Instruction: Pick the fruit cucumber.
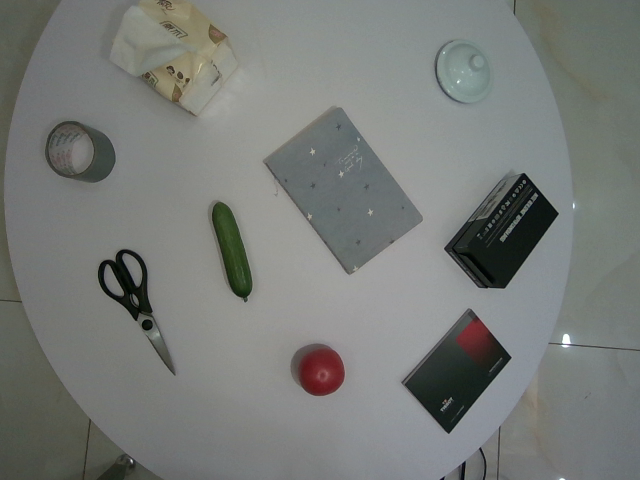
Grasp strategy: vertical